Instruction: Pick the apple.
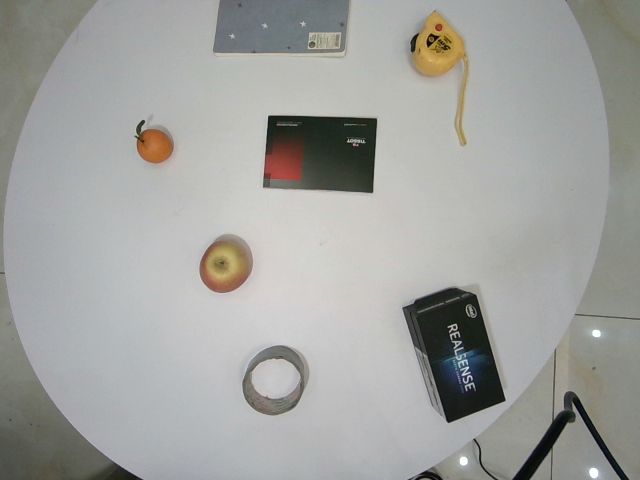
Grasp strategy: vertical